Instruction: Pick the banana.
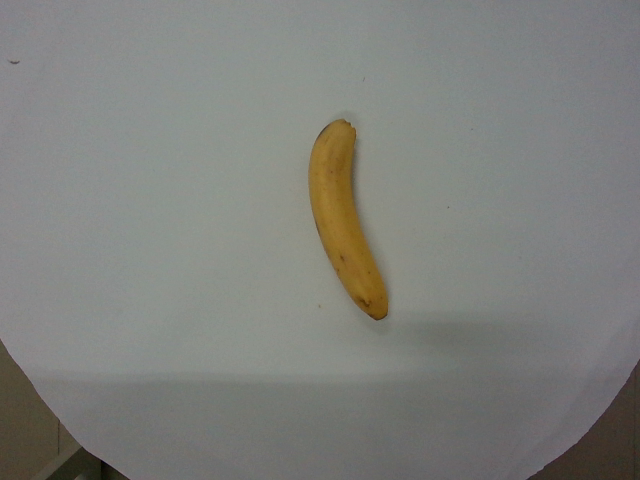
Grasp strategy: vertical